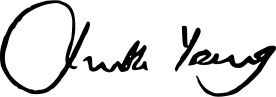
Signature of: jeannette young